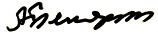
Signature of: aleksandr belyansky